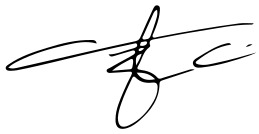
Signature of: tyler the creator